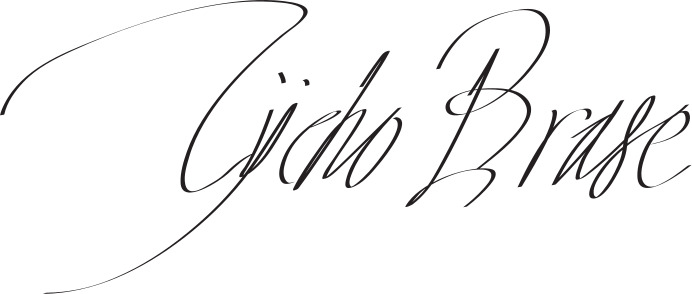
Signature of: tycho brahe